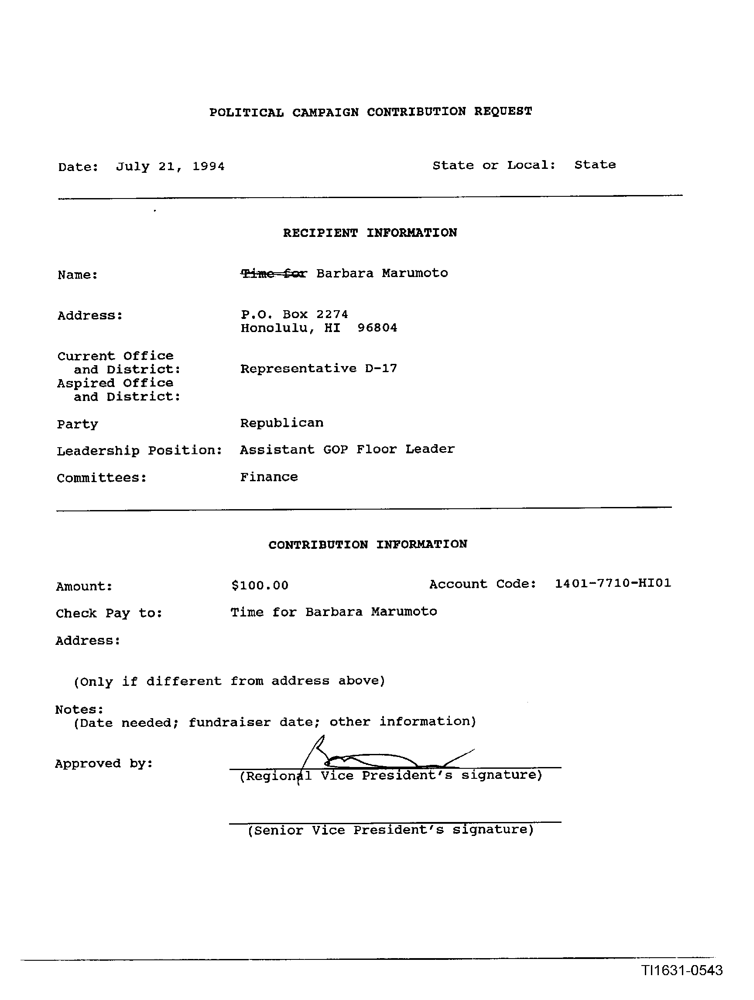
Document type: Invoice